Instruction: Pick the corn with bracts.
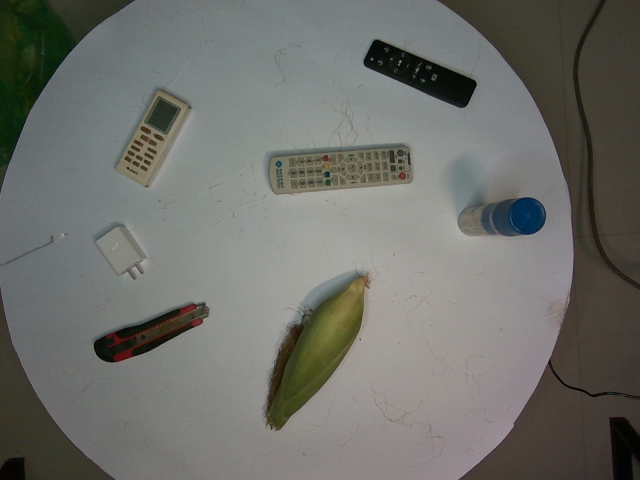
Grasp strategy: vertical